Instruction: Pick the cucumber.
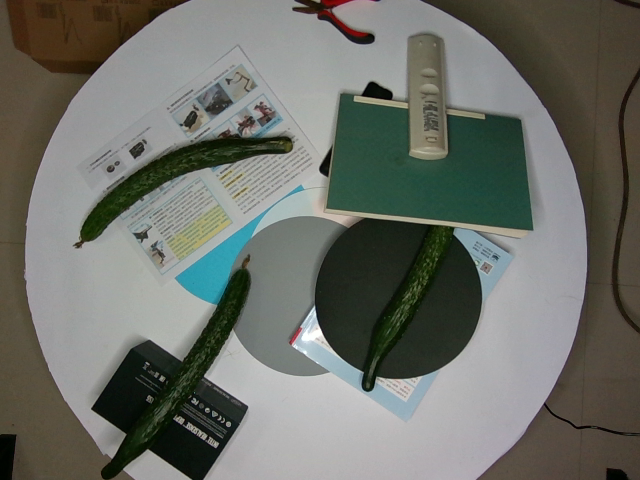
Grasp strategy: vertical